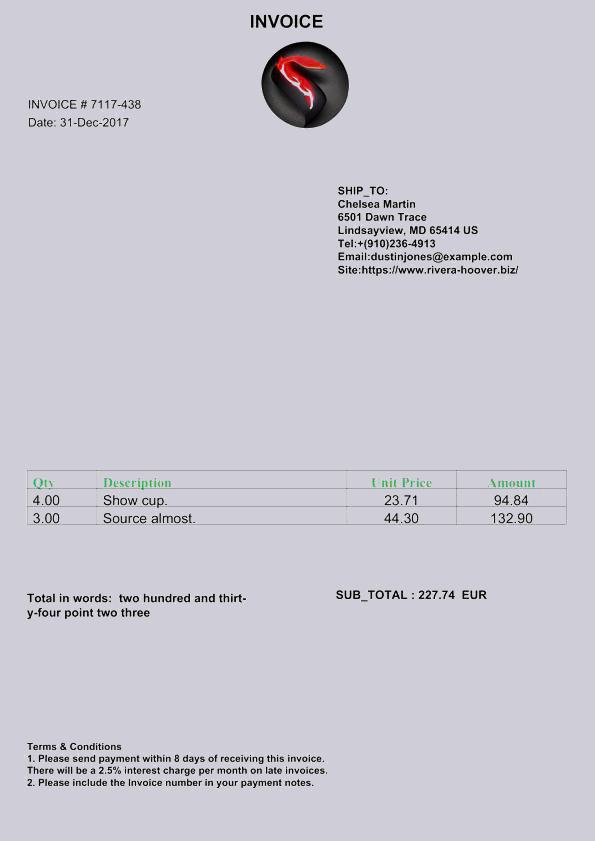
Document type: Invoice